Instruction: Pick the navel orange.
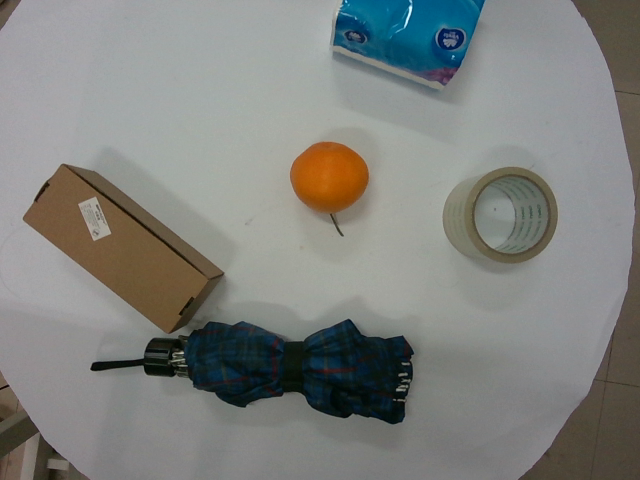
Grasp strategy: vertical